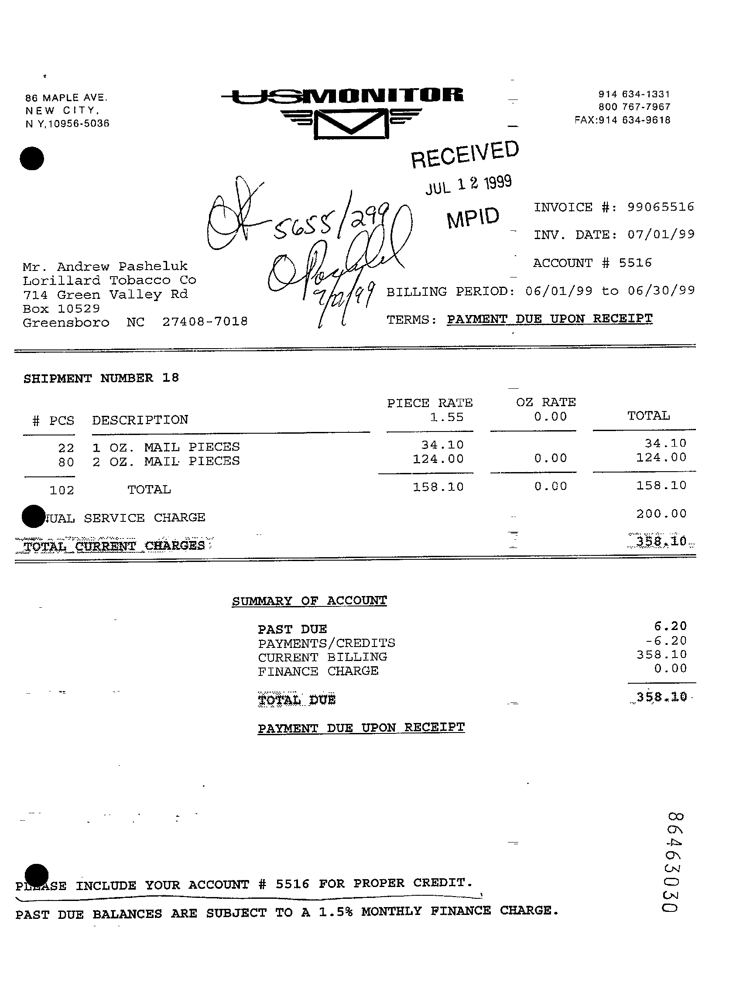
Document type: Invoice